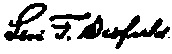
Signature of: levi scofield